Question: What do the imaging results show?
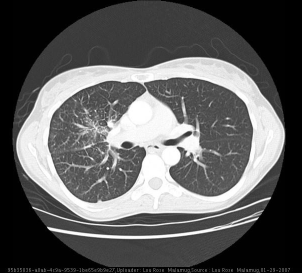
Answer: The imaging shows Chest PA/LAT revealed increased interstitial markings in the right lower lobe.

Contrast enhanced chest CT revealed diffuse increased interstitial markings involving the right middle and lower lobes, pleural thickening/scarring of the posterior right lower lobe, and a small right-sided pleural effusion. Contrast enhanced chest CT shows diffuse increased interstitial markings involving the right middle and lower lobes..